Question: In what way does the history help explain the case?
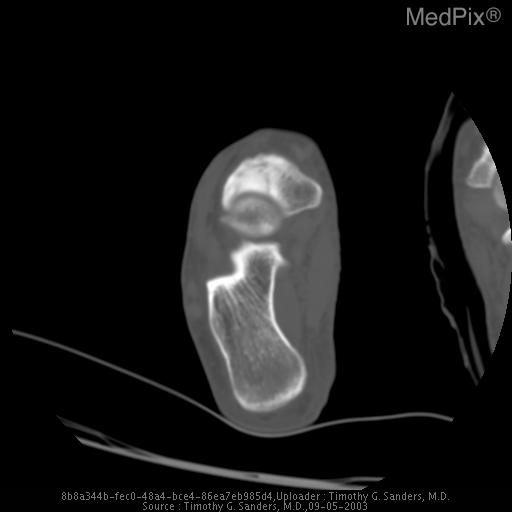
Answer: The patient's history of 21 y.o. female long distance runner presents with a several week history of pain along the dorsum of the foot. The pain is exacerbated by running. is key in understanding the case.